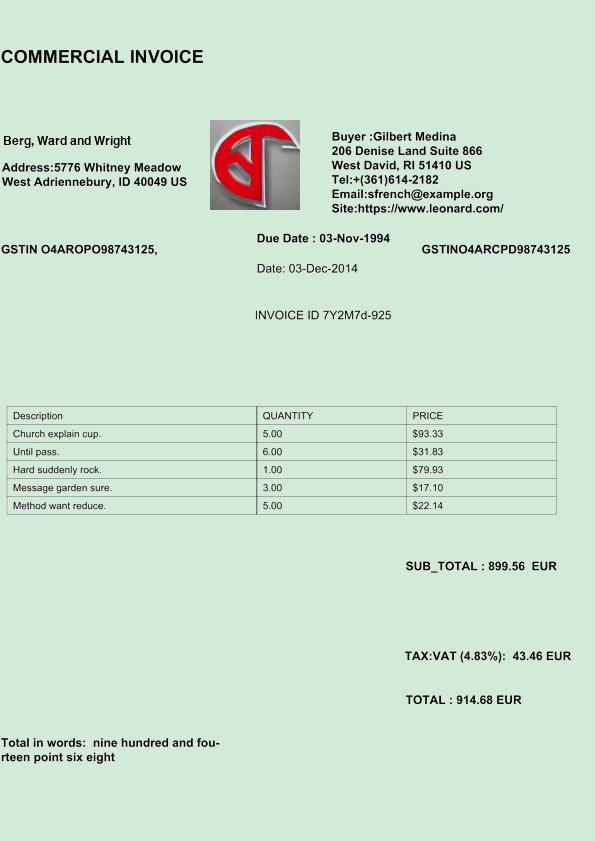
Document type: Invoice